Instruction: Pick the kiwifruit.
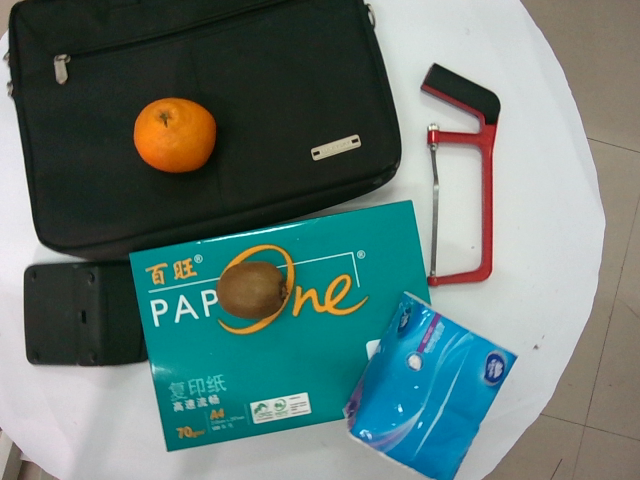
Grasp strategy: vertical